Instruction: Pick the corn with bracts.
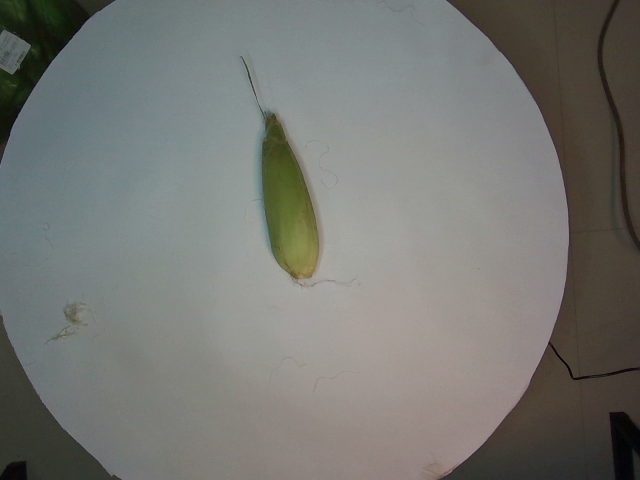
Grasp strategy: vertical